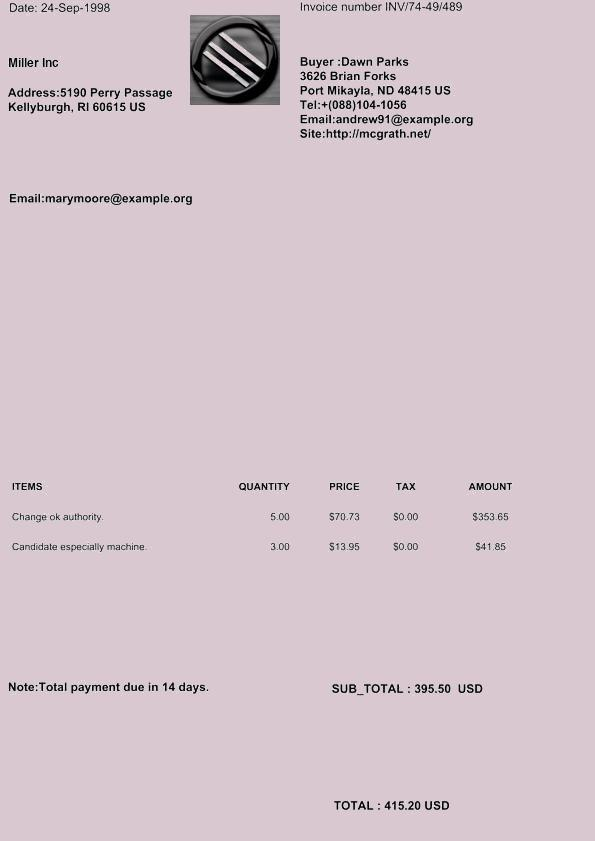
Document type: Invoice